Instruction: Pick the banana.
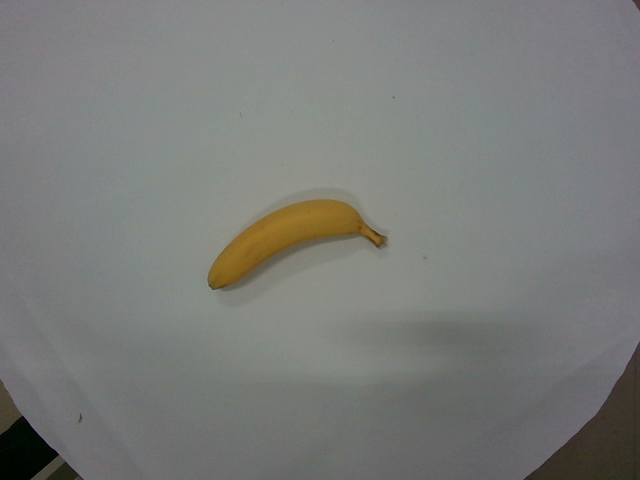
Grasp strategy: vertical